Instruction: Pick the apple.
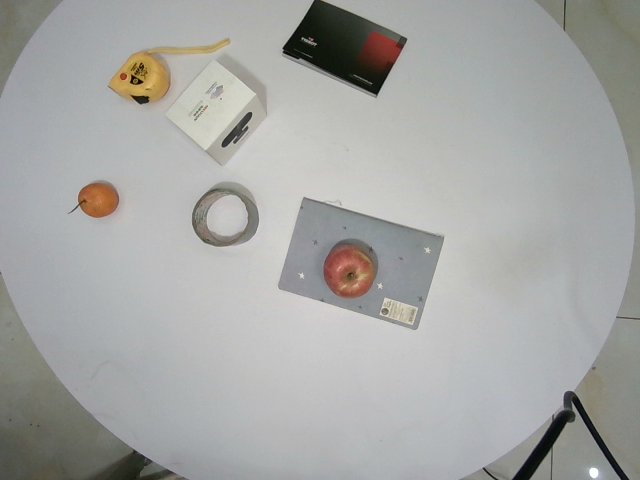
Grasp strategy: vertical